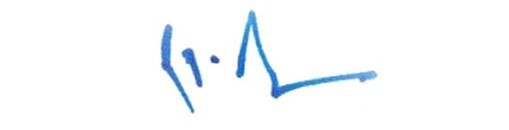
Signature of: rajnath singh